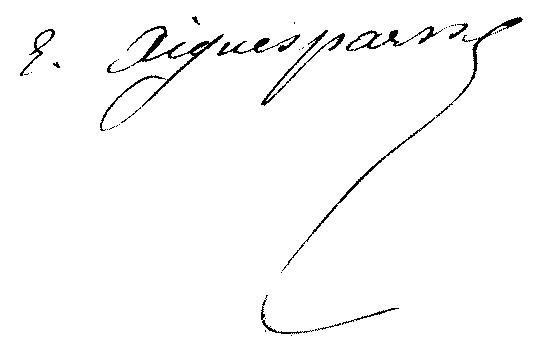
Signature of: étienne aiguesparse